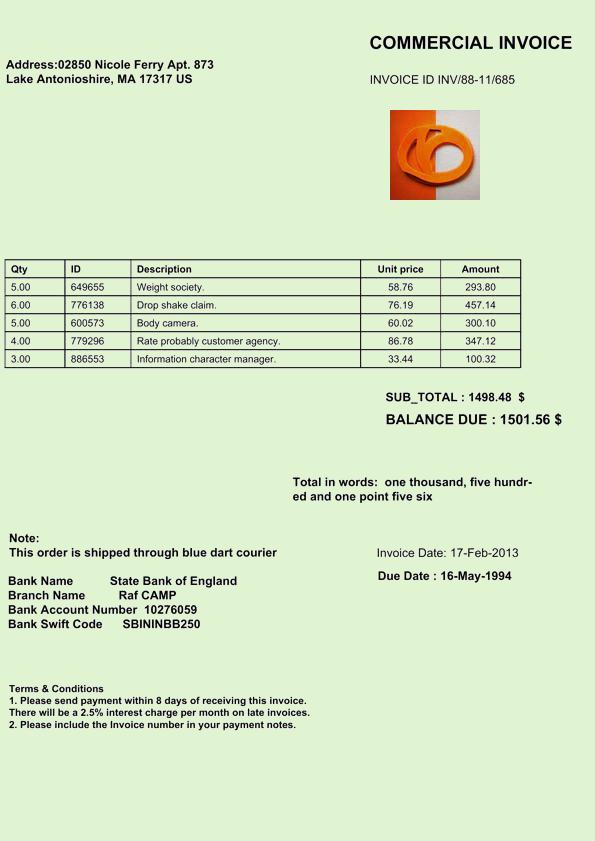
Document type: Invoice